Question: What could the diagnosis suggest?
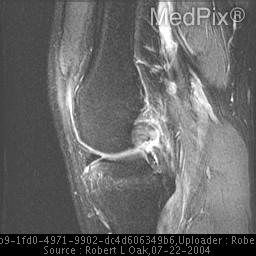
Answer: The possible diagnosis includes A mid-substance interstitial lesion (most common).
Complete disruption at the genu
Avulsion at the tibial attachment (least common).
	- this requires reduction of osseus fragments to increase the chance of healing..